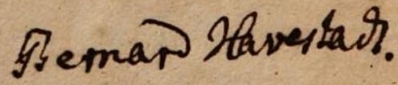
Signature of: bernhard havestadt